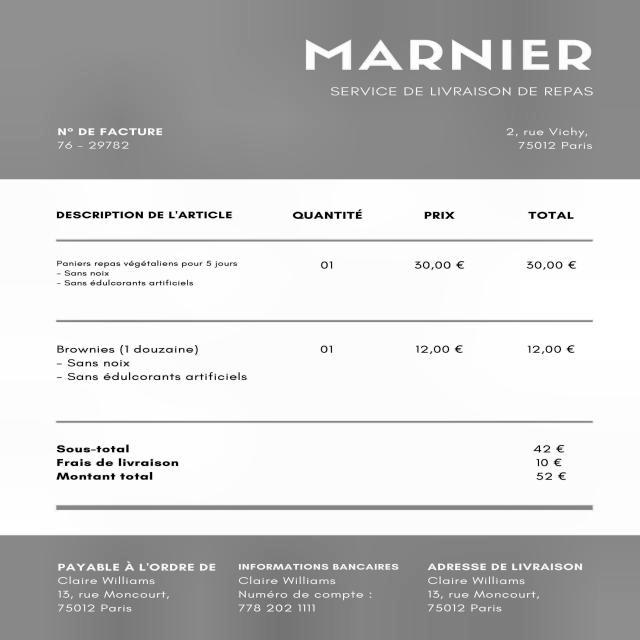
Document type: Invoice